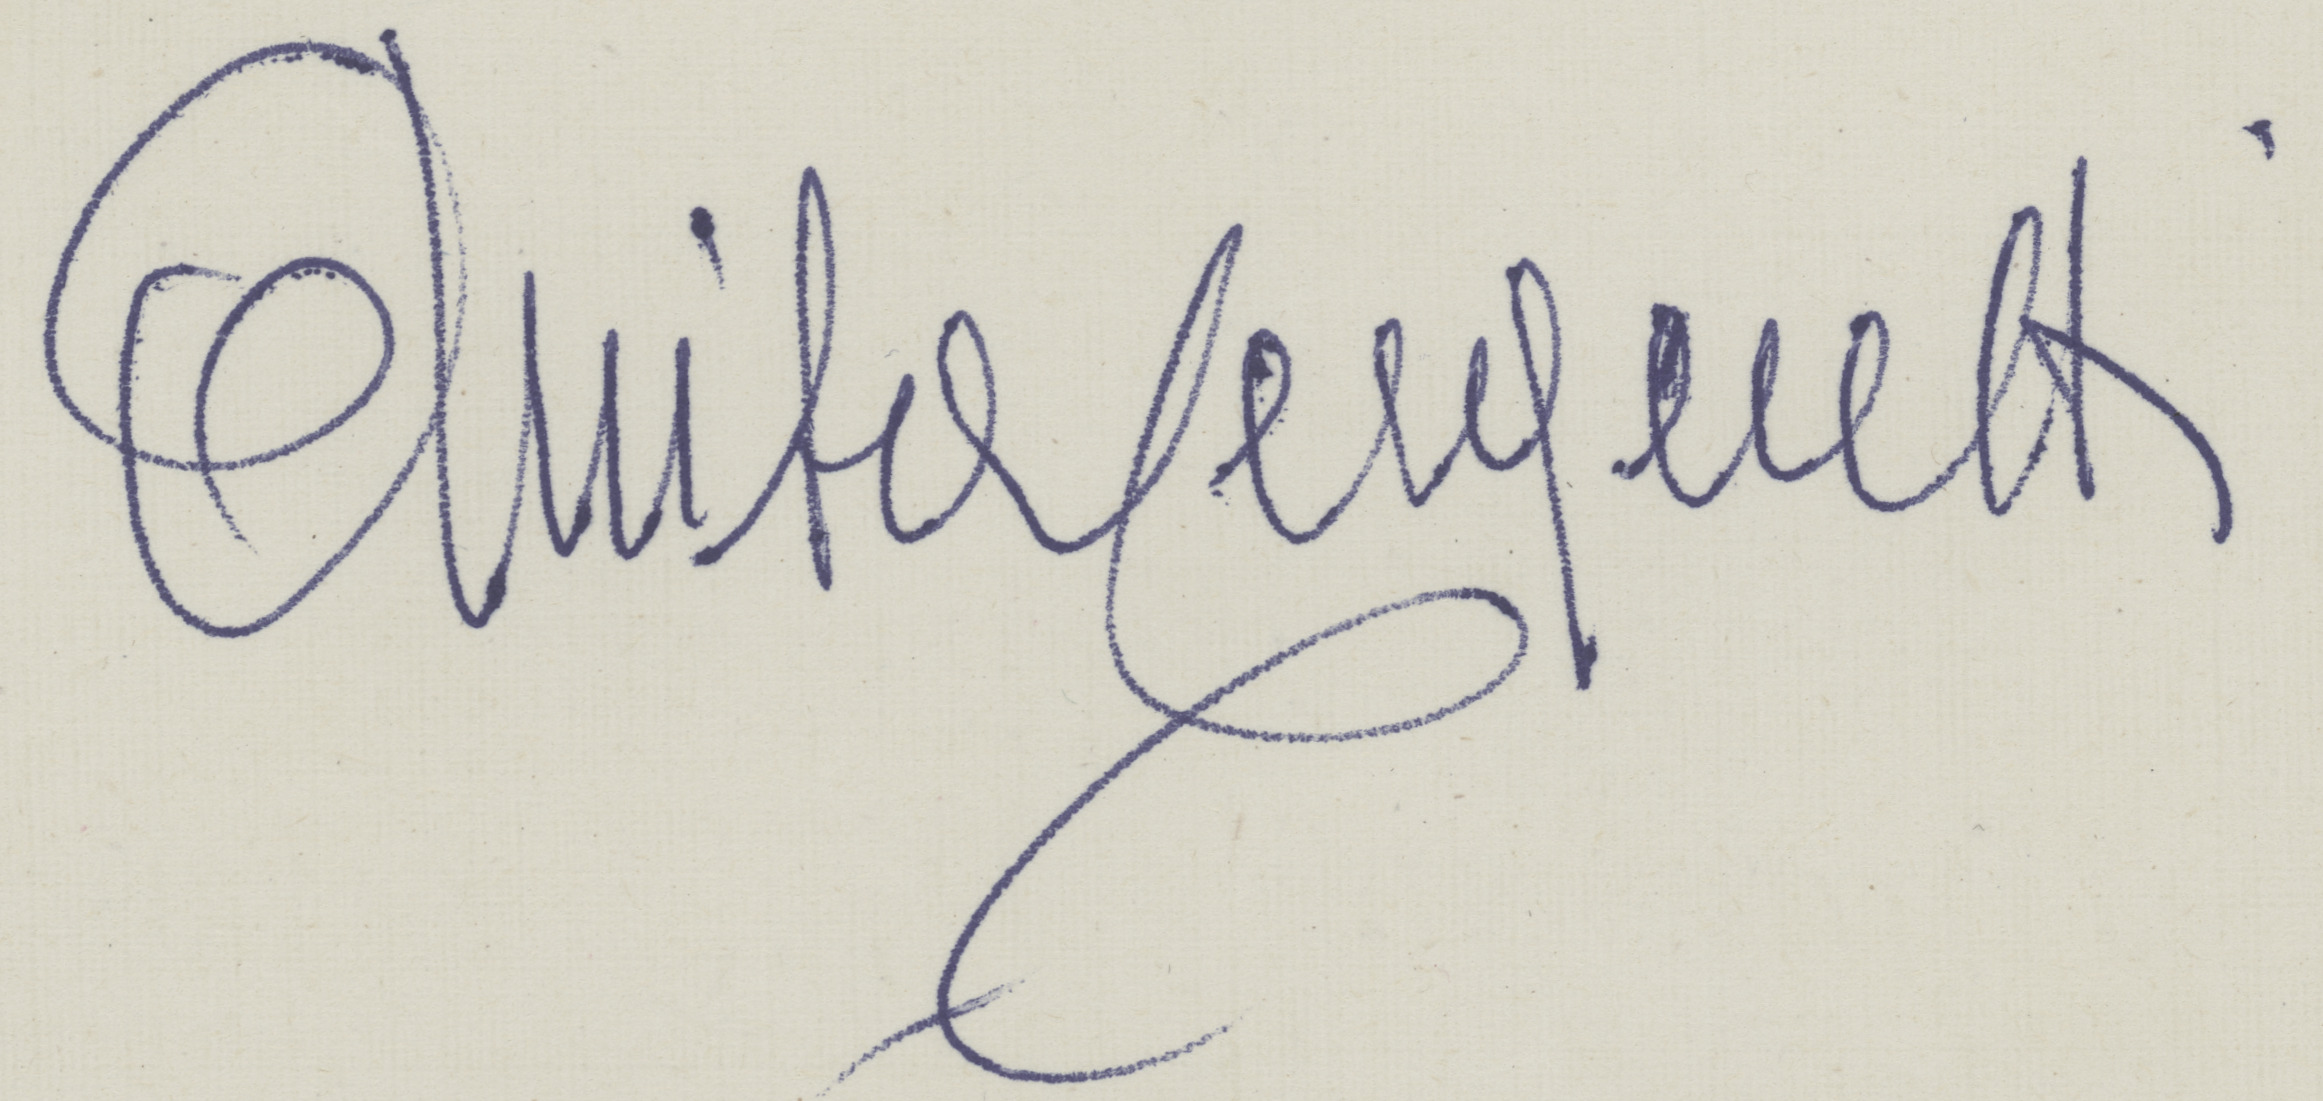
Signature of: anita cerquetti